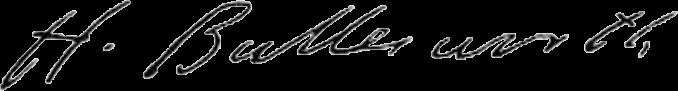
Signature of: hezekiah butterworth